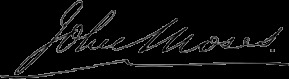
Signature of: john moses